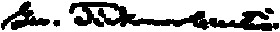
Signature of: george ticknor curtis